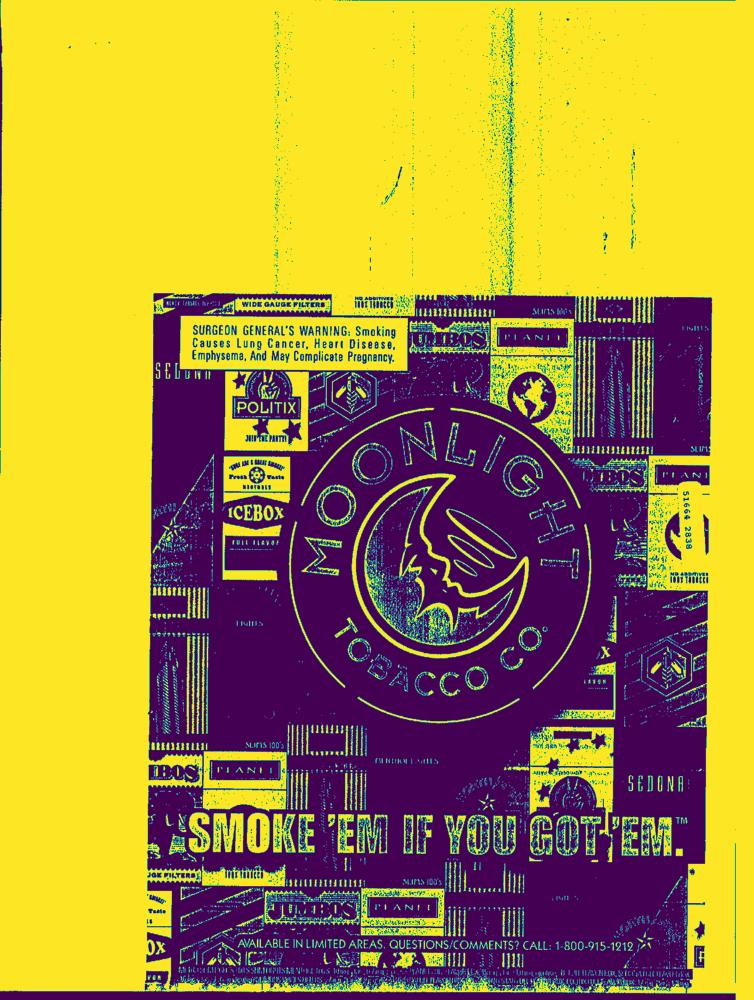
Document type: AD